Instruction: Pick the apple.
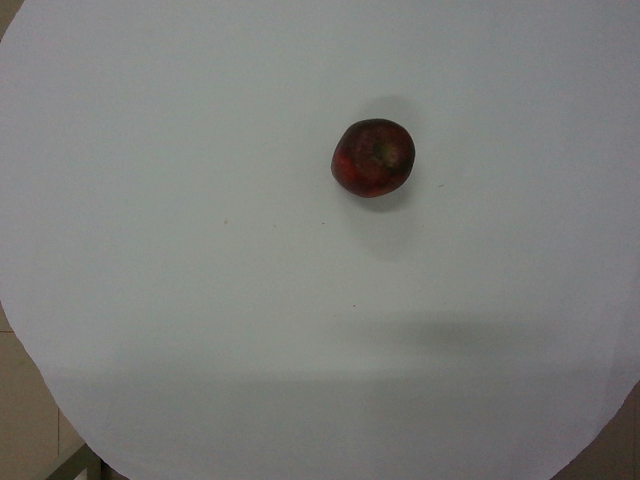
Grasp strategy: vertical